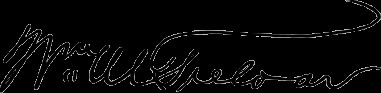
Signature of: william m treloar